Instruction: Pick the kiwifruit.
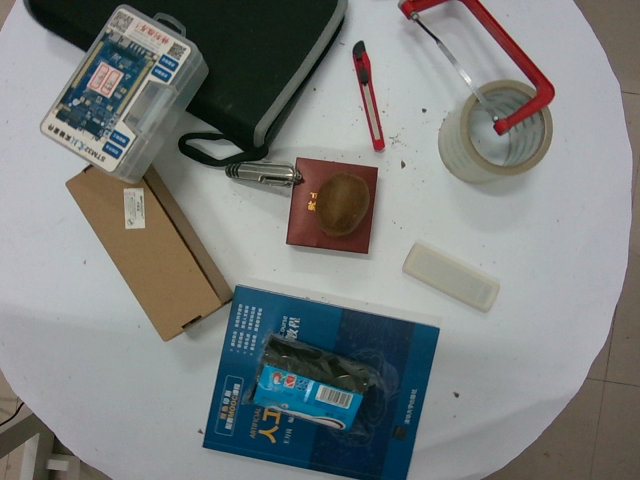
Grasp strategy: vertical